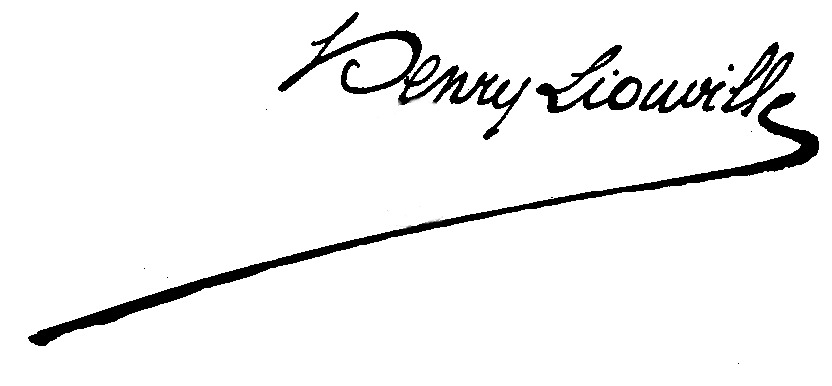
Signature of: henri liouville